Question: What are the imaging findings?
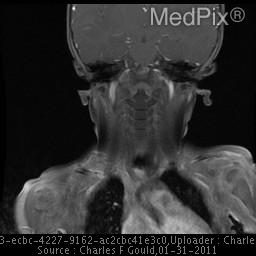
Answer: The imaging shows Lobulated, intensely enhancing mass lesion with high flow intralesional vessels. Post-treatment post-gadolinium coronal SPGR T1 fat-suppressed image demonstrates an interval marked decrease in the size of the lesion..